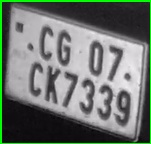
License plate number: CG 07CK 7339